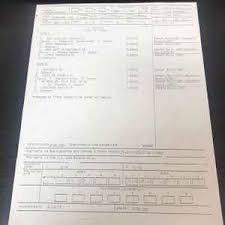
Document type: Invoice